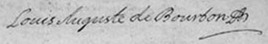
Signature of: louis auguste duke of maine